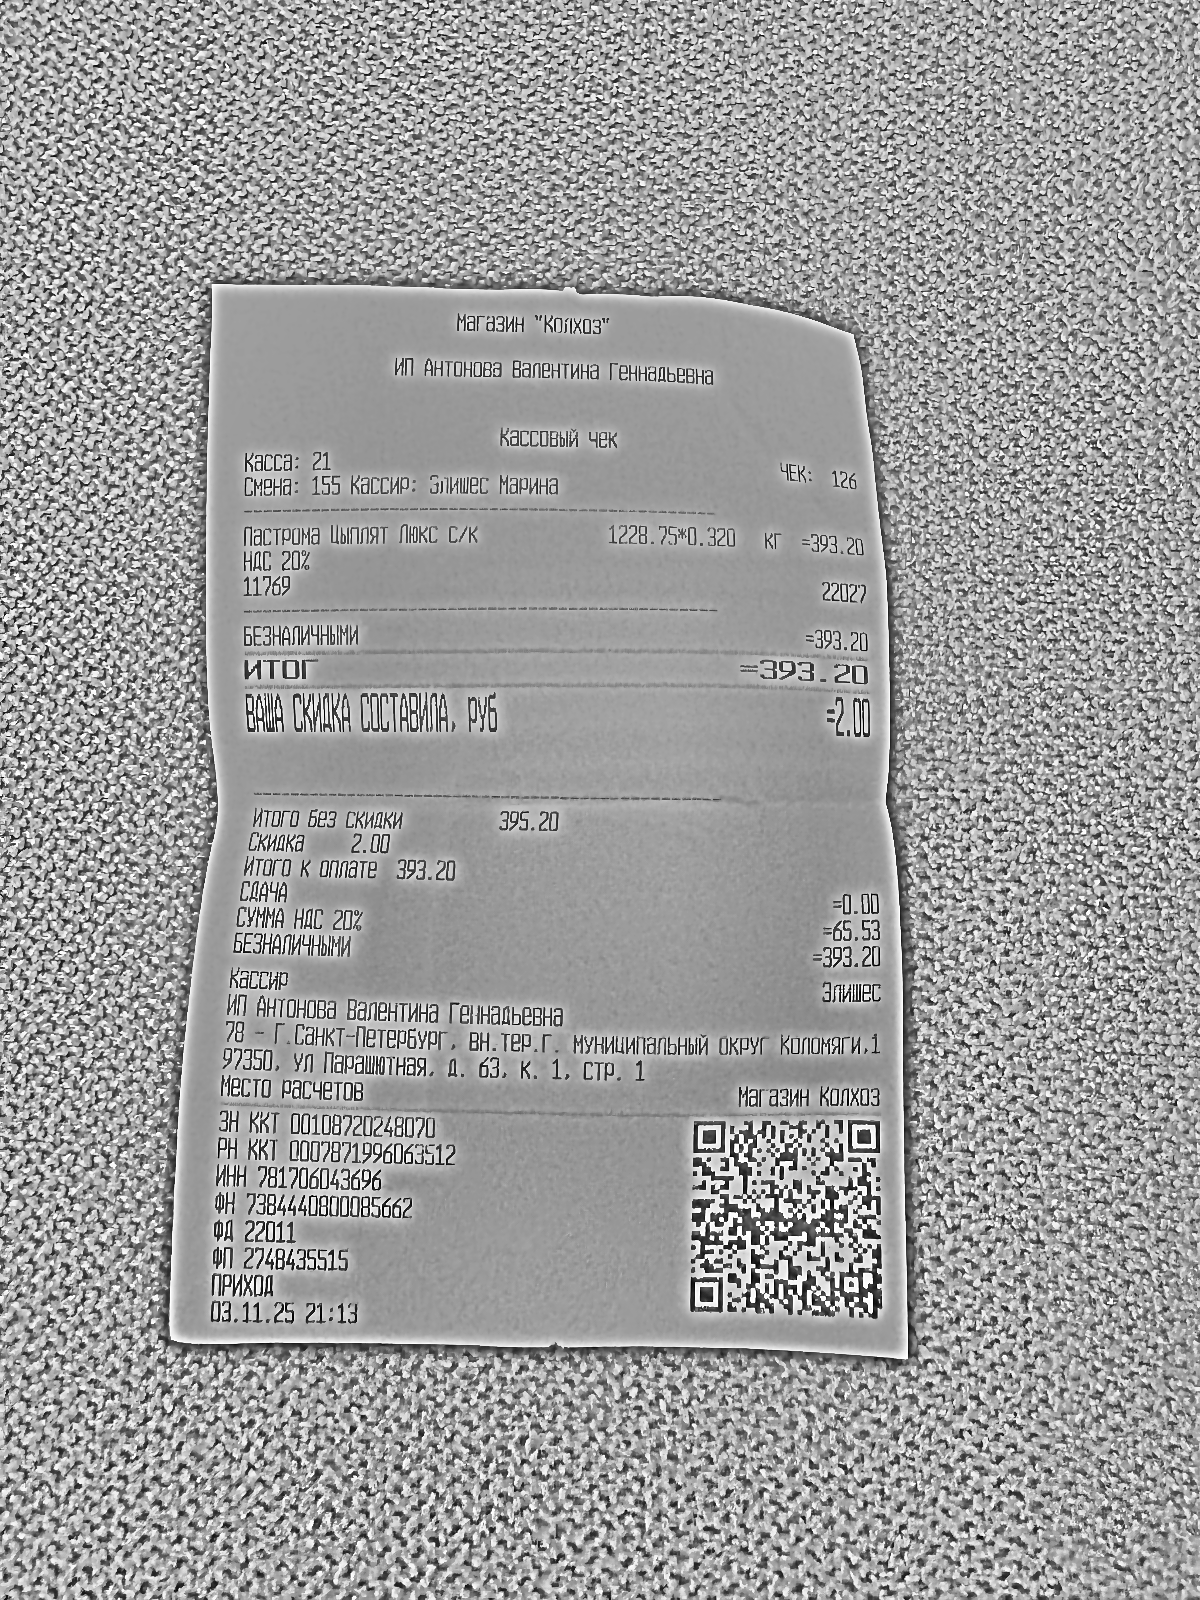
Продавец: ИП Антонова Валентина Геннадьевна
ИНН: 781706043696
Дата: 03.11.25
Товары: Пастрома Цыплят Люкс С/К
Количество: 0.320
Цена: 1228.75
Сумма: 393.20
Итого: 393.20